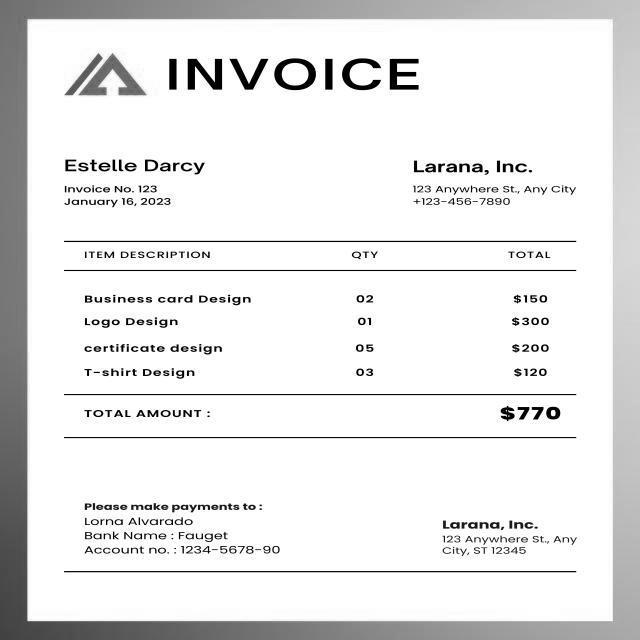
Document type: Invoice